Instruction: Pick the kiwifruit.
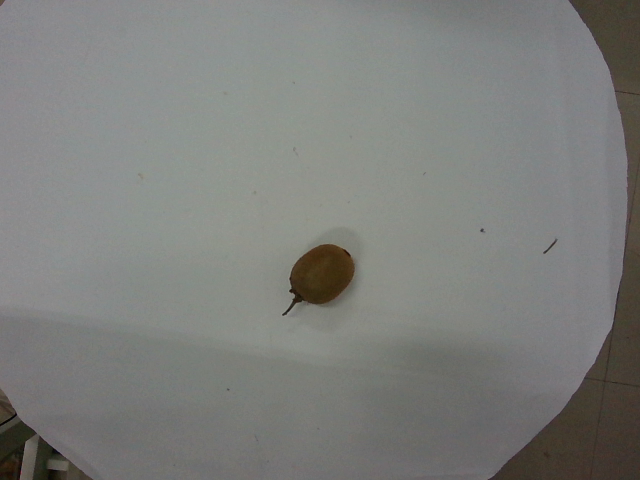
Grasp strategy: vertical